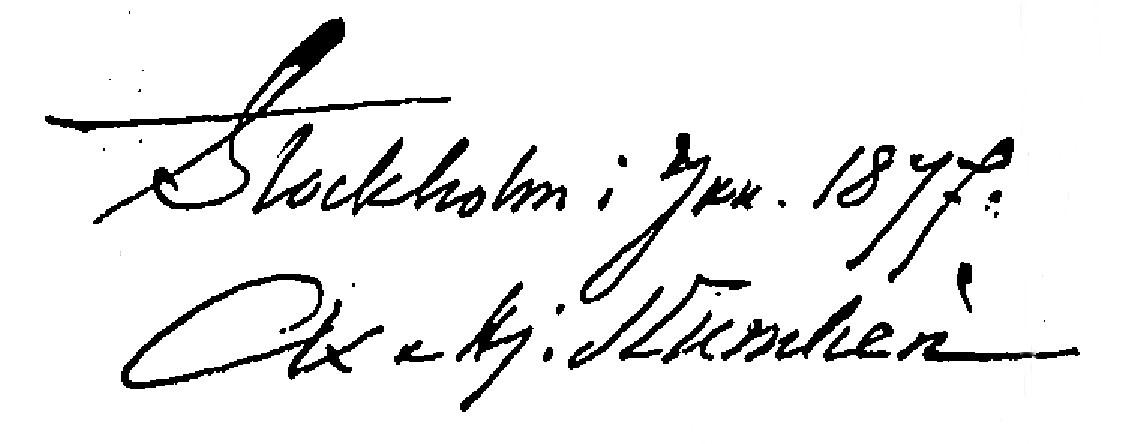
Signature of: hjalmar kumlien